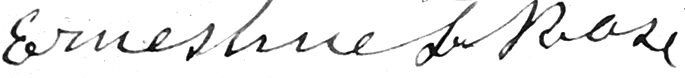
Signature of: ernestine rose